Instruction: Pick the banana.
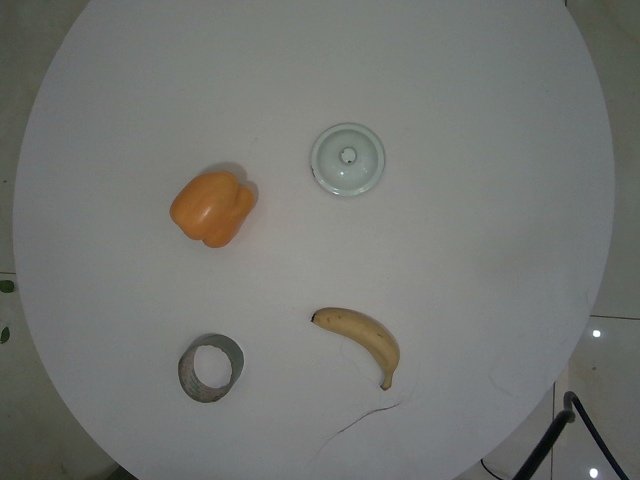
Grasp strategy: vertical